Question: What is the filing due date as per the document?
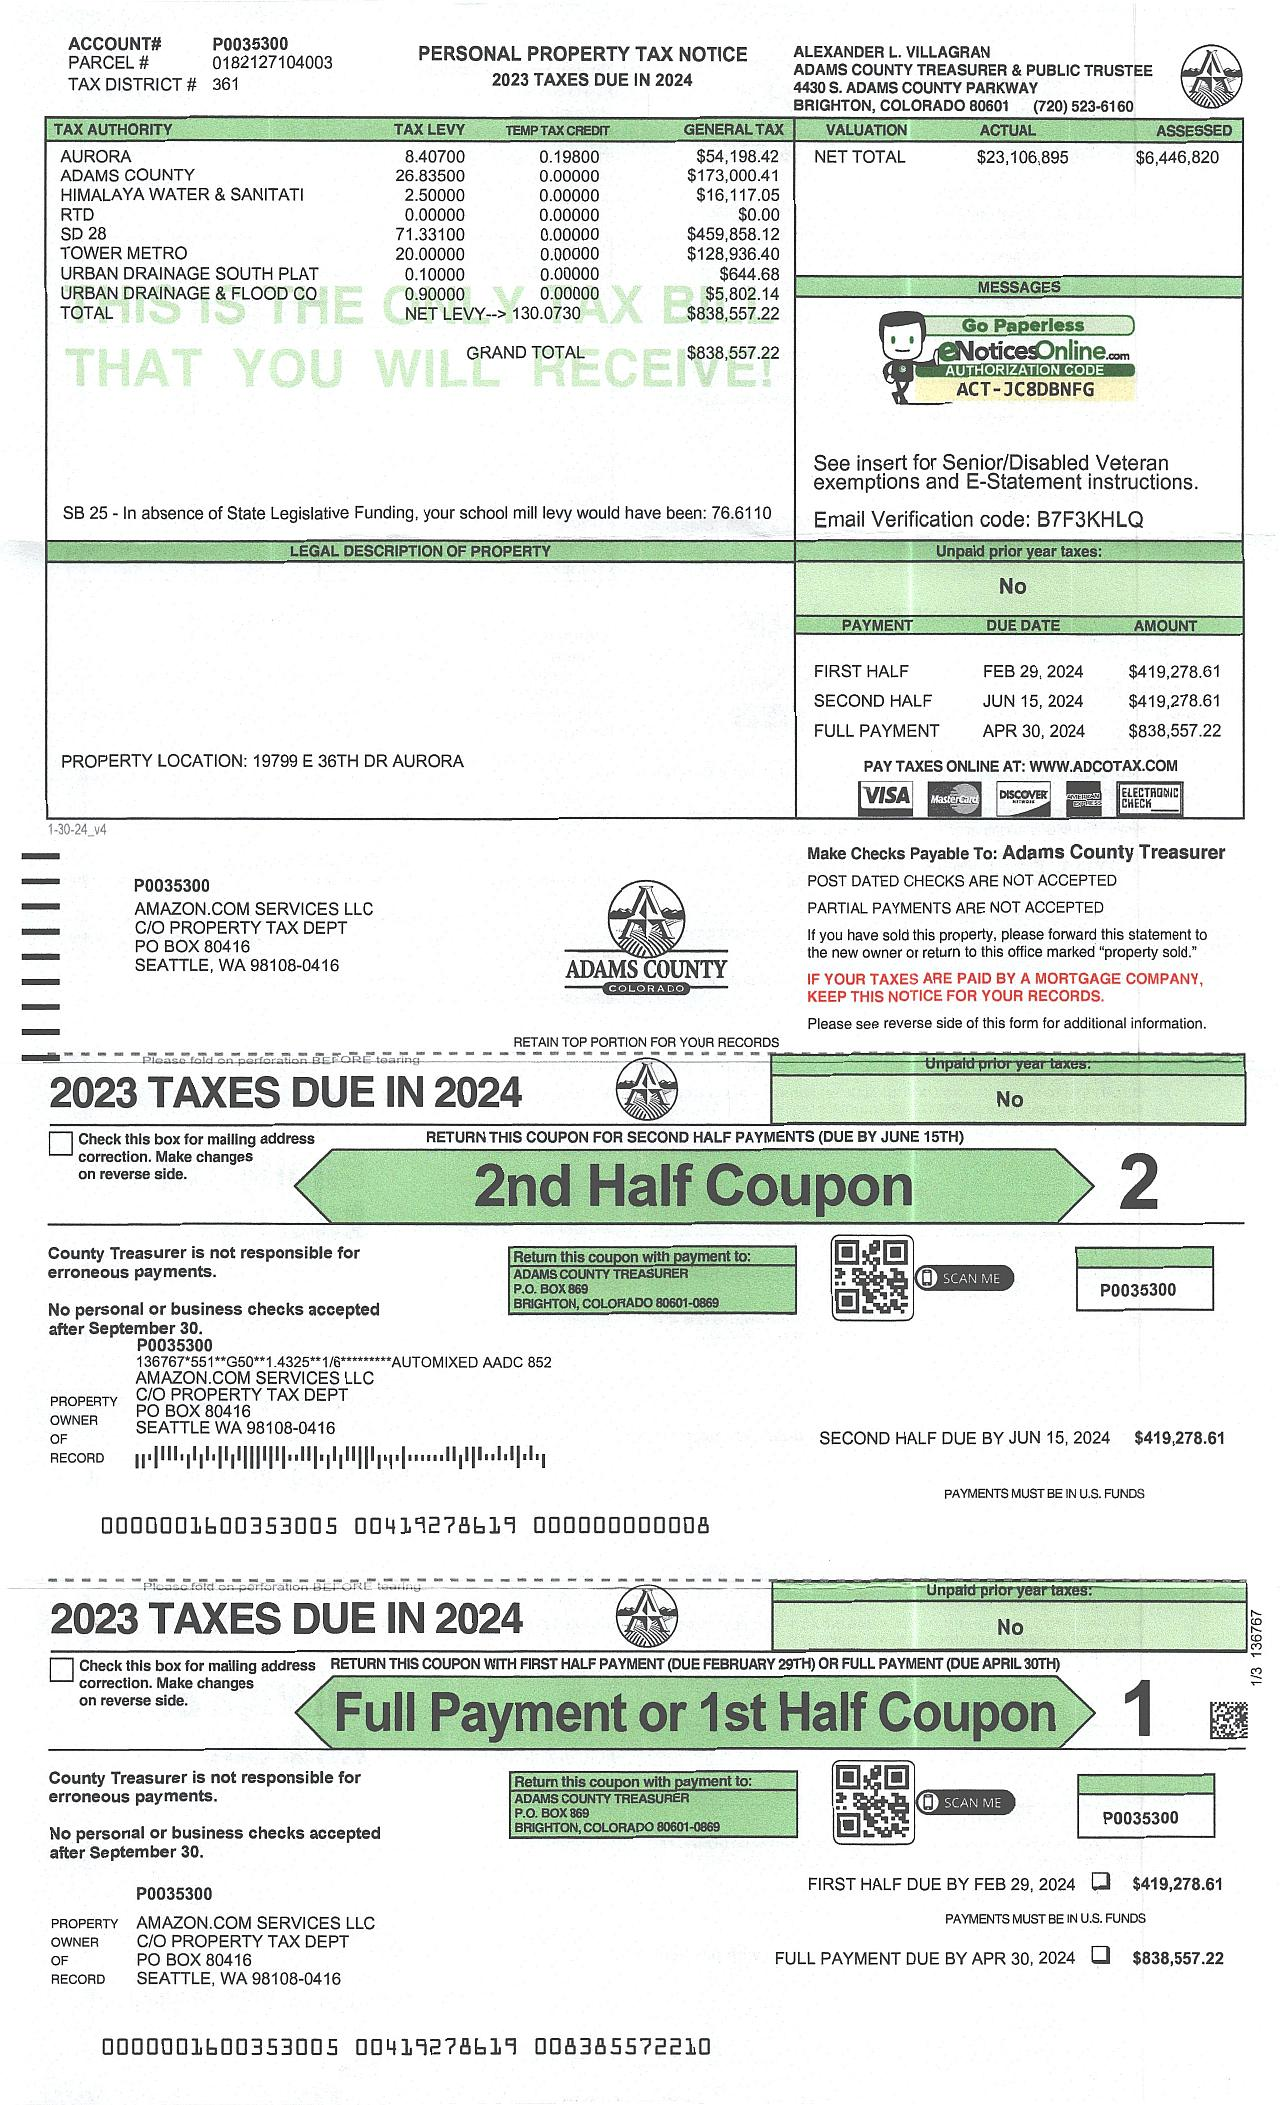
Answer: "30-Apr-24"